Retrieve the amount in words, amount in figures, name of the payee, date on the cheque, and the bank name from the image.
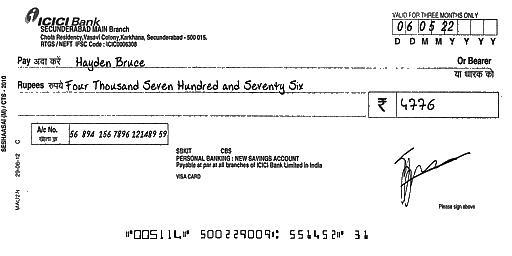
amt_in_words: Four Thousand Seven Hundred and Seventy Six
amt_in_figures: 4776
payee_name: Hayden Bruce
bank_name: ICICI Bank
cheque_date: 06/05/22